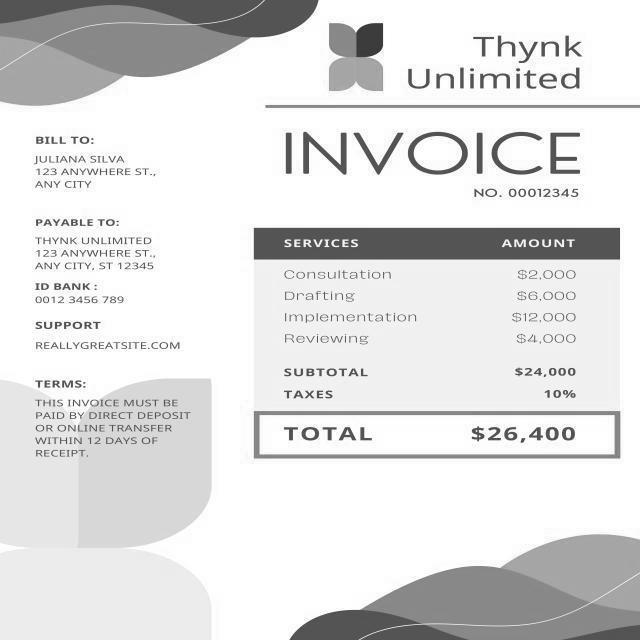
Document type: Invoice